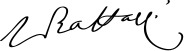
Signature of: urbano rattazzi